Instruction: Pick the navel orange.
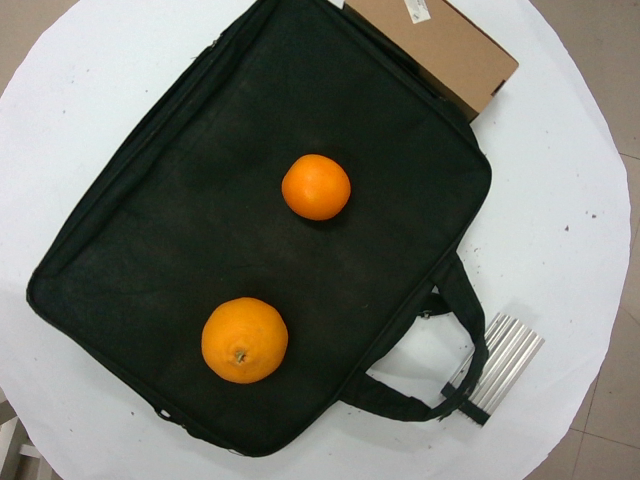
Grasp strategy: vertical